Question: What type of tax is indicated in the document, personal property or real estate?
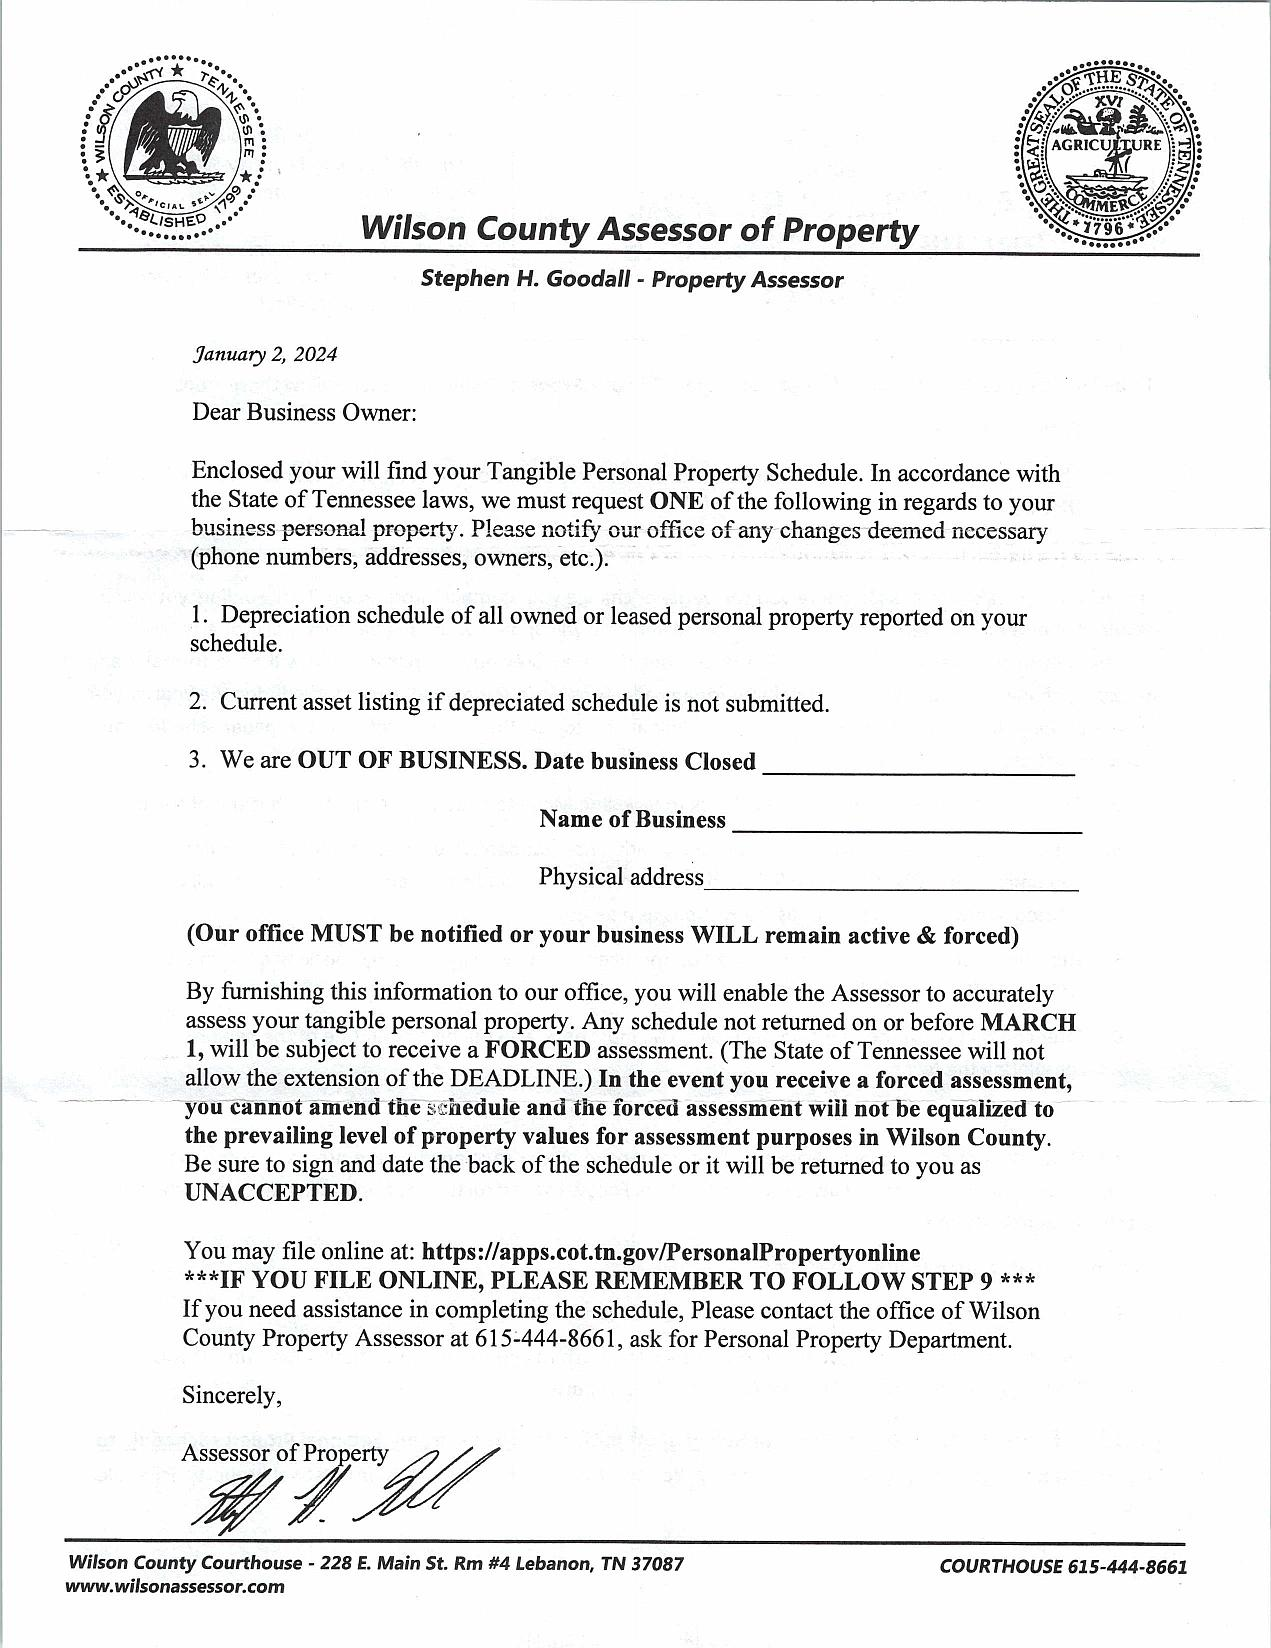
Answer: "Personal Property"